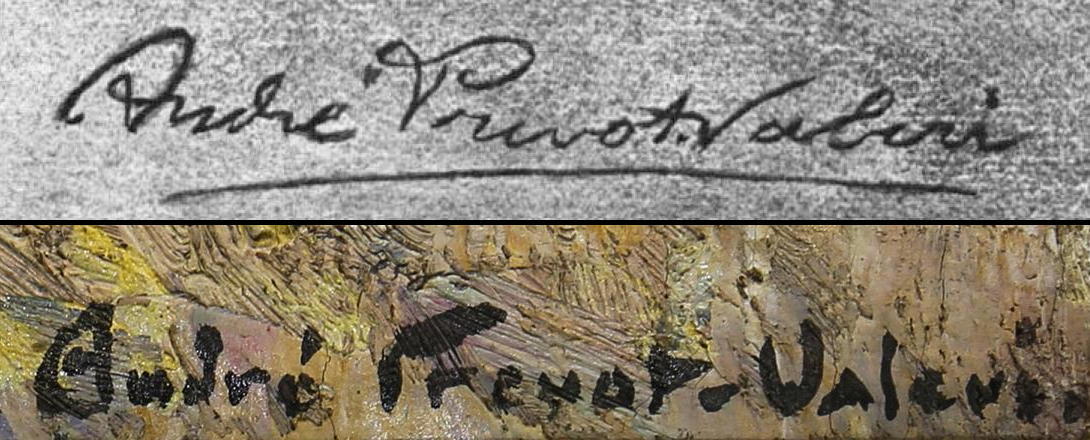
Signature of: andré prevot valeri